Patient: Female, age 51
A 51-year-old woman was admitted with 3 weeks of cough, initially dry then productive of a small amount of clear sputum, and 6 days of subjective fevers, chills and dyspnea on exertion. On the day prior to admission, she experienced worsening malaise, fatigue and dyspnea. Her past medical history included HIV infection diagnosed 2 years earlier, with a CD4 cell count of 220 cells/ul measured 2 months prior to admission, cervical dysplasia with cone biopsy 8 months earlier and chronic anemia. She reported no recent travel history or sick exposures. Her ART regimen was lamivudine/zidovudine plus lopinavir/ritonavir, with TMP/SMX 800/160 mg 3 times weekly for PCP prophylaxis.
On physical examination, the patient was in no acute distress. She was febrile at 102  F, pulse was 84 beats/minute, and respirations were 22 breaths/minute. Blood pressure was 86/50 mm Hg and oxygen saturation was 99% on room air. Lungs were clear, with bilateral breath sounds. There was no palpable lymphadenopathy. Laboratory values were significant for a lactate dehydrogenase level of 217 U/L (100-190), albumin 2.0 g/dl, hemoglobin 10.7g/dl, and white blood cell count 7.9 cells/ul, with differential: 71.1% neutrophils, 15.9% lymphocytes, 12.1% monocytes, 0.4% eosinophils and 0.8% basophils.
Computed Tomography (CT) of the chest revealed subcarinal, prevascular and right hilar lymphadenopathy. Multiple masses and nodules were scattered throughout both lungs, the largest cavitating and abutting the major fissure in the left upper lobe measuring 4.2 x 4.2 cm, with another large mass at the right cardiophrenic angle measuring 2.2 x 4.6 cm. There were also bilateral pleural effusions with associated compressive atelectasis of the lower lobes and fibrotic changes in the left apical region, (Fig. 1).
The patient was admitted with the diagnosis of pneumonia of uncertain etiology, placed on airborne isolation for tuberculosis, and was started on ceftriaxone 1g Intravenous (IV) daily, azithromycin 500 mg IV daily and TMP/SMX 2 double strength tablets orally every 8 hours. Sputum Gram stain and bacterial culture, 3 Acid-Fast Bacilli sputum smears and purified protein derivative testing were negative. The patient continued to have intermittent fevers 101-102  F for the next 4 days, then became afebrile and started feeling overall better. She experienced nausea and vomiting as a side effect of TMP/SMX.
Five days after admission, the patient underwent fiberoptic bronchoscopy under moderate sedation. There were no abnormalities in the airways, and Bronchoalveolar Lavage (BAL) of the lingula as well as 5 Transbronchial Biopsies (TBBx) of the left upper lobe were performed. All cultures and smears were negative. Cytology was negative for malignancy and PCP. The TBBx of the left upper lobe showed benign bronchial tissue and a fragment of lung parenchyma with interstitial fibrosis. TMP/SMX was discontinued in view of negative results for PCP while azithromycin and ceftriaxone were continued. Three days later, fever and malaise restarted, and because of suspicion for nocardiosis, TMP/SMX was restarted. CT of the head showed maxillary, frontal and ethmoid sinus disease, without other pathology. That day, 2 transthoracic core needle biopsies were performed in the left upper lung cavitating pleural-based mass. Pathology revealed lung parenchyma and bronchial tissue with acute inflammation and fibrosis, and granulomas with coagulation necrosis with organisms within morphologically consistent with Pneumocystis jiroveci noted on Gomori methenamine silver (GMS) stain by direct microscopy, and negative Acid-Fast Bacilli stain, (Fig. 2).
Azithromycin and ceftriaxone were stopped. The patient was restarted on oral TMP/SMX and again became afebrile; malaise and fatigue improved. Due to persistent nausea and vomiting, therapy was switched to IV formulation. She continued to improve and felt back to baseline and was discharged 1 week later on oral clindamycin and primaquine. CT of the chest 3 months later revealed nearly complete resolution of the previous findings, with a significantly improved cavitating left upper lobe nodule, multiple peripheral bilateral sub-cm non calcified pulmonary nodules, and resolution of bilateral pleural effusions and mediastinal lymphadenopathy (Fig. 1).
Keywords: antiretroviral therapy, biopsy, diagnosis, granulomatous, human immunodeficiency virus, lung mass, pneumocystis jiroveci pneumonia
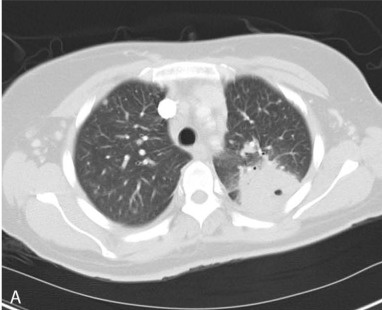
Image caption: CT of the chest 3 months later, showing:. Persistent but much smaller cavitating left upper lobe nodule, and.